Please extract the written amount, numerical amount, recipient's name, date on the cheque, and the bank's name from the image.
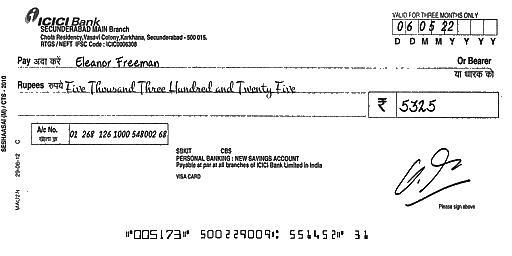
amt_in_words: Five Thousand Three Hundred and Twenty Five
amt_in_figures: 5325
payee_name: Eleanor Freeman
bank_name: ICICI Bank
cheque_date: 06/05/22